Question: Talk about the condition:
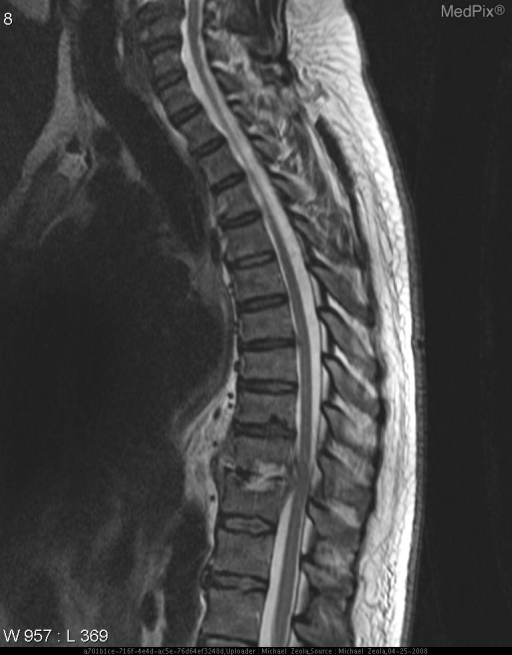
Answer: The disease is discussed as: NOTE:  Please EDIT the CATEGORY and LOCATION - Above

You may use the template below - or [Clear] for a blank page.

Lesions/Condition:

Cell  of  Origin:

WHO  Grade(s):

Synonyms:

Associations/Predisposing  Factors:

Common  Locations:

Demographics:

Gross  Morphology:

Histology:

Special  Stains:

Gross  Appearance:

Radiology:

Prognosis  and  Treatment: